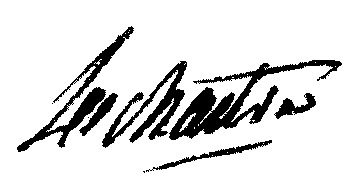
Signature of: claude louis de la châtre